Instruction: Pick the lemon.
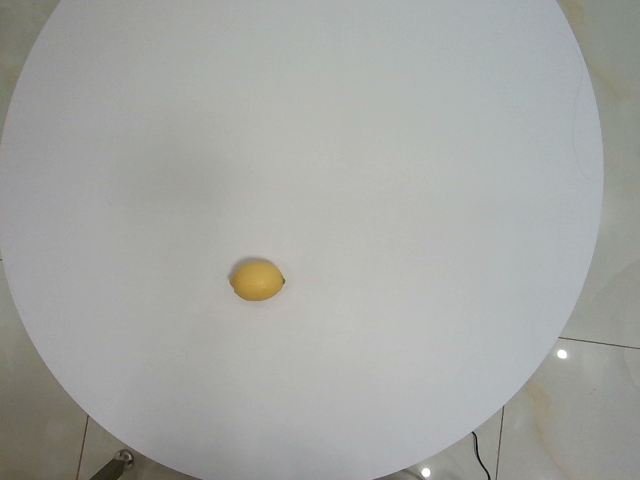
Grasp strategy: vertical